Question: What is the filing due date as per the document?
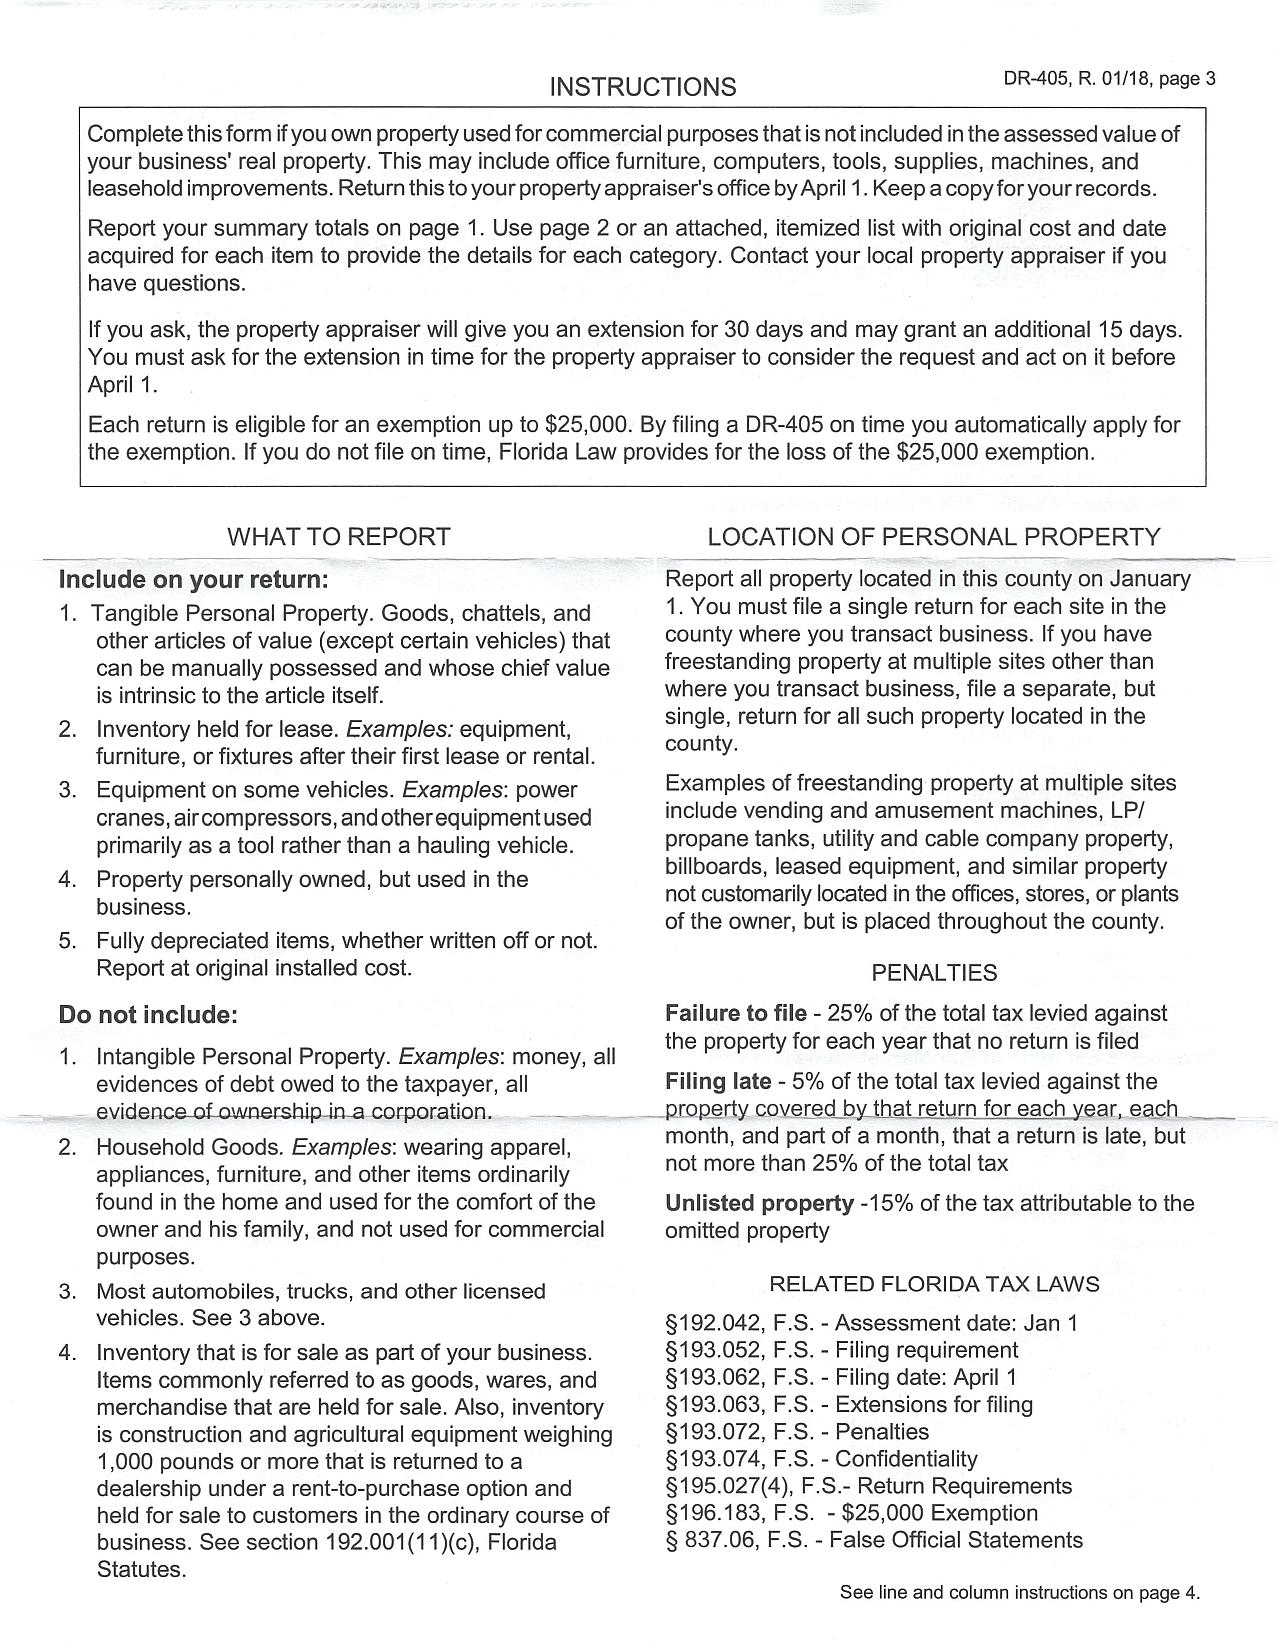
Answer: "1-Apr"